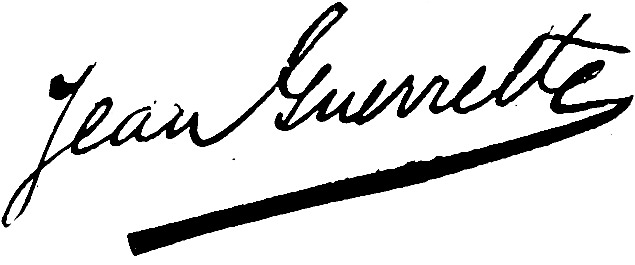
Signature of: marcial cabrera guerra